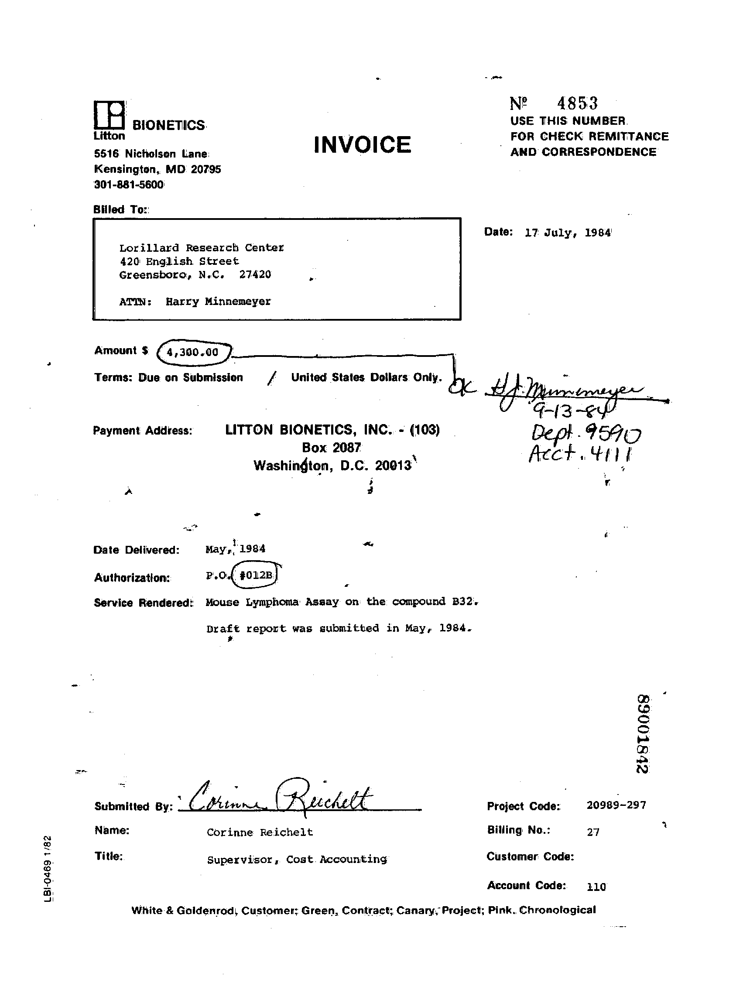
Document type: Invoice